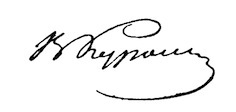
Signature of: vasily kurochkin